Question: What is the potential diagnosis?
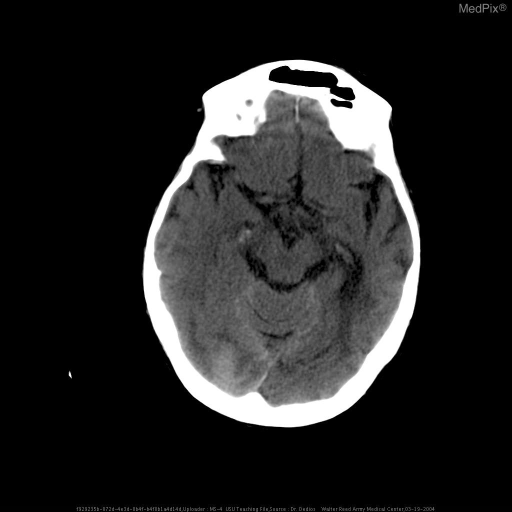
Answer: The possible diagnosis includes Vascular malformation
Hypertensive hemorrhage
Amyloid angiopathy
Metastatic disease (e.g. renal, lung etc.)
Occult trauma.